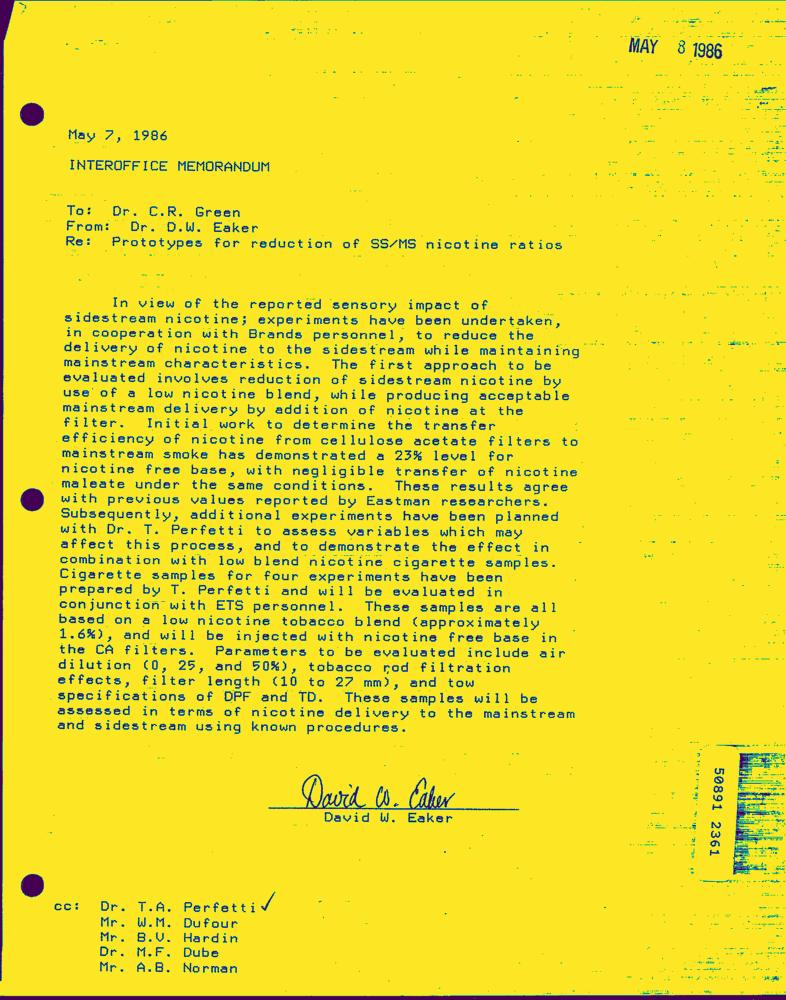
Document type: Letter-Doc